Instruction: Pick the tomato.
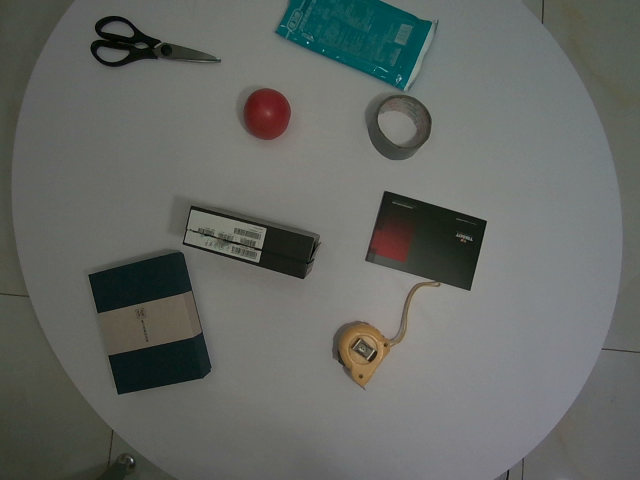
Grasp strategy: vertical